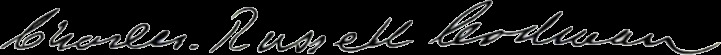
Signature of: charles russell codman